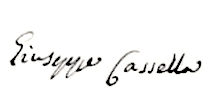
Signature of: giuseppe cassella